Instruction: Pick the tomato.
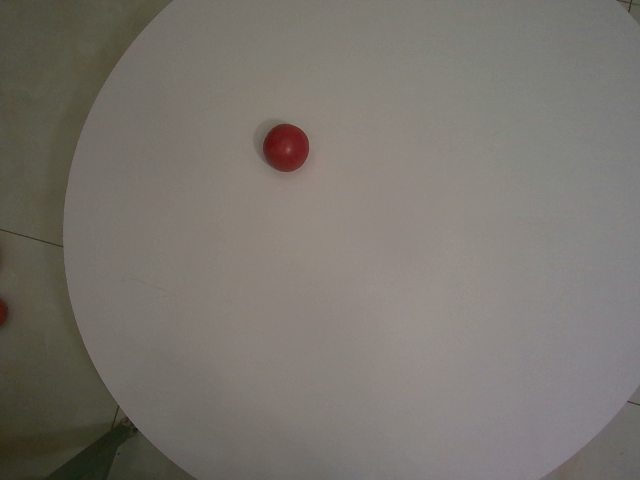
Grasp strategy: vertical